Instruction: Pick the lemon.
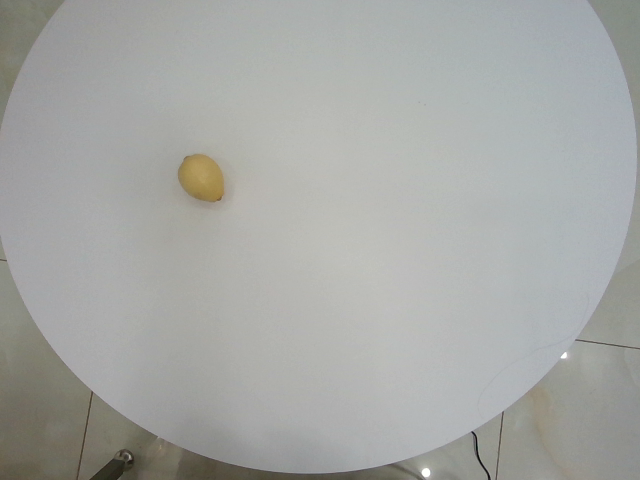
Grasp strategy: vertical